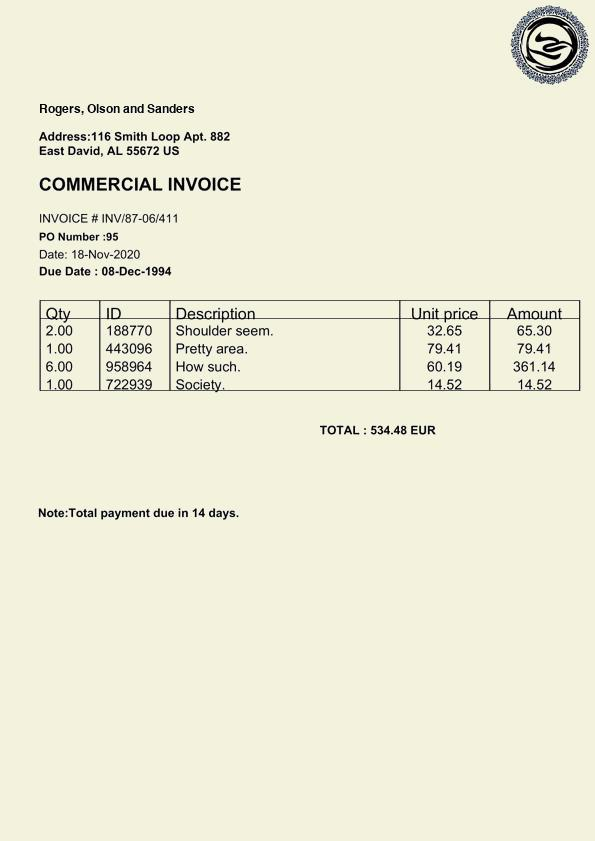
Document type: Invoice